Question: How is the property described in the document?
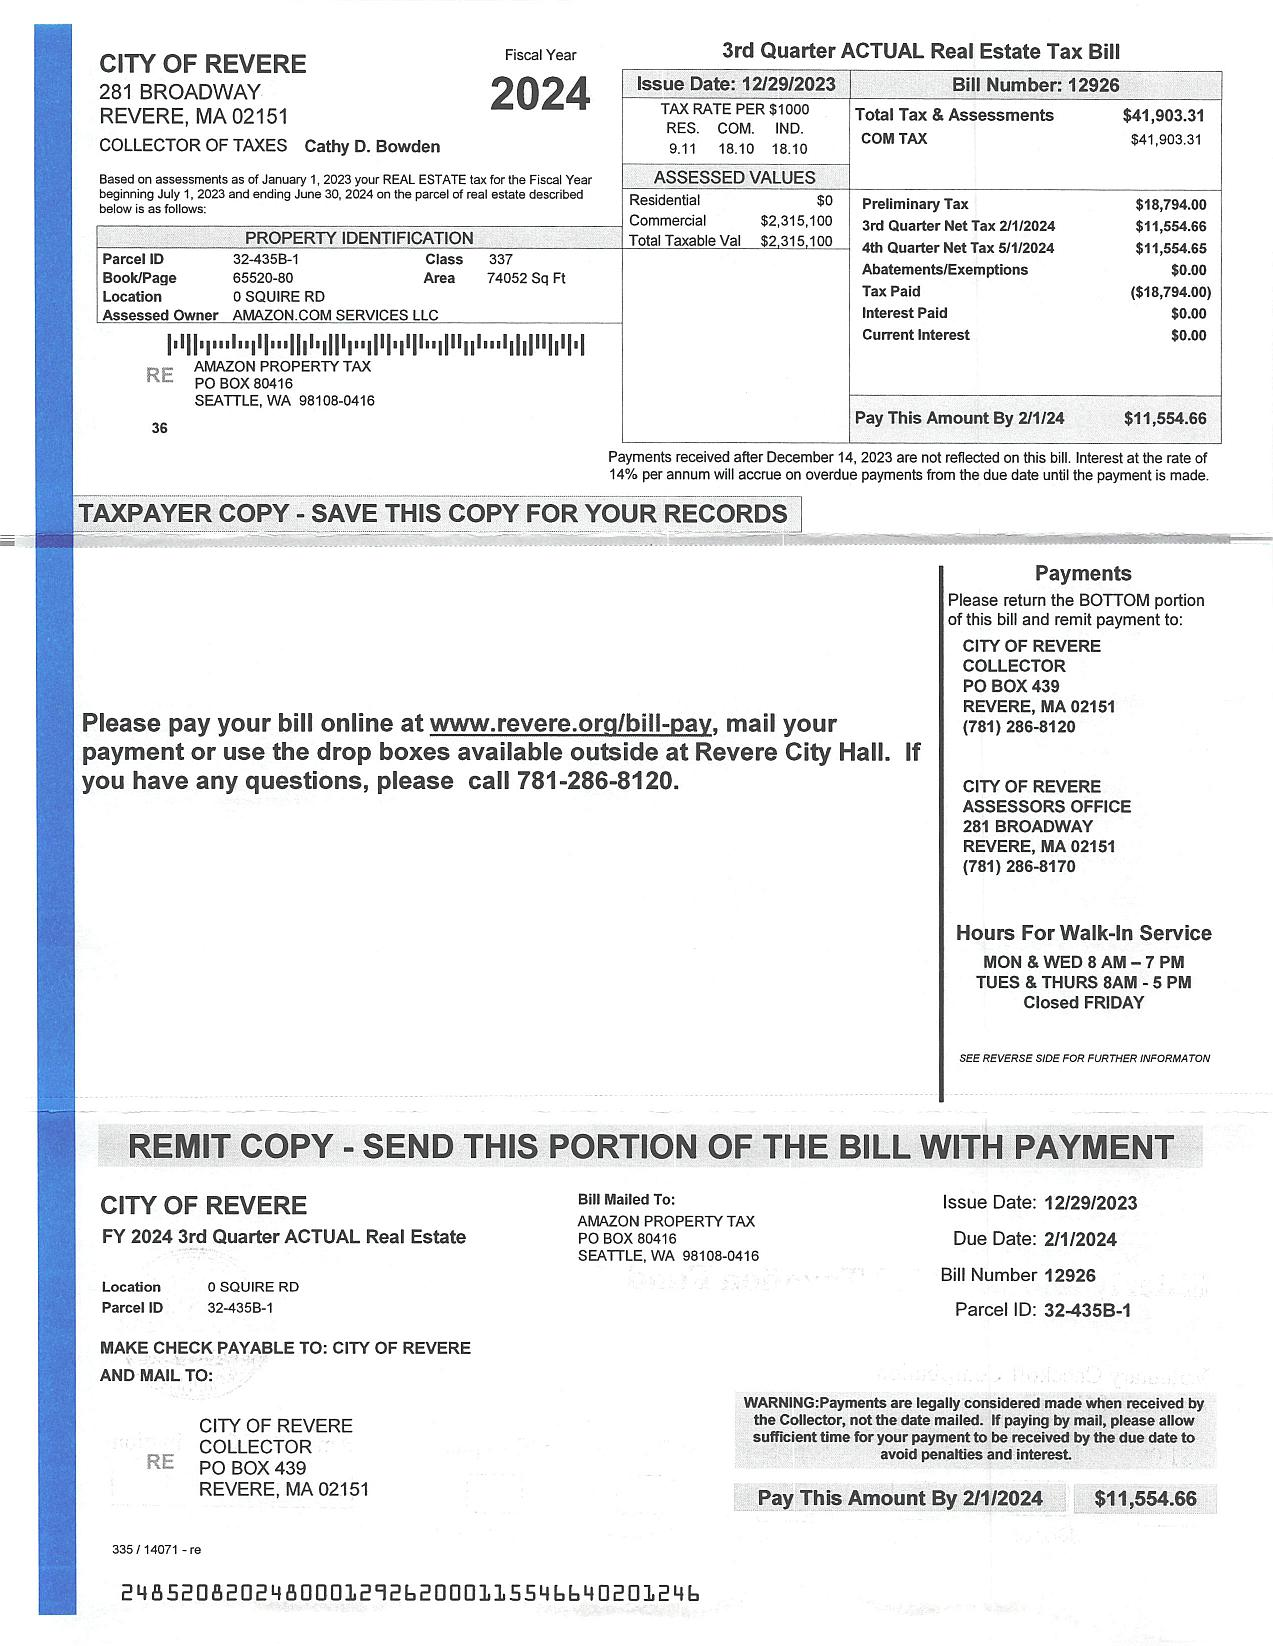
Answer: "50 SQUIRE RD, 74052 Sq Ft, Area 337"